Question: What are the imaging findings?
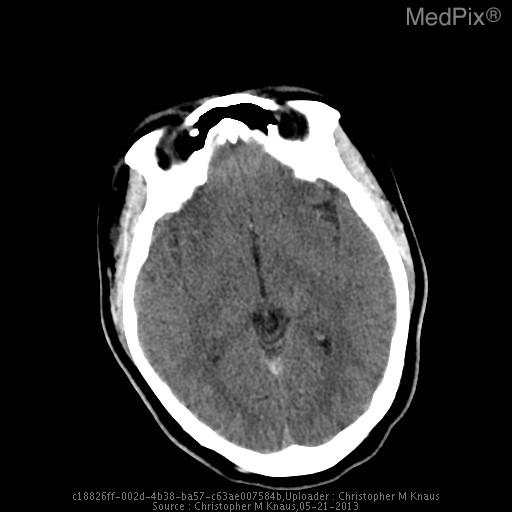
Answer: The imaging shows The vein of Galen, straight sinus, and dominant left transverse venous dural sinus are particularly hyperattenuating, and apparently prominent in caliber.

The superior sagittal sinus is notably less hyperattenuating and is normal in appearance.  The right transverse dural venous sinus is hypoplastic.

Gray/white matter discrimination is preserved.  There is no evidence for infarction or intracranial hemorrhage.  There are no brain masses or mass effect.  There is no hydrocephalus.

The skull is intact.  The partially imaged aerated portions of the skull base are free of significant effusions..

Impression: The vein of Galen, straight sinus, and dominant left transverse venous dural sinus are all particularly hyperattenuating and apparently prominent in caliber, all very concerning for thrombosis. The vein of Galen, straight sinus, and dominant left transverse
venous dural sinus are all particularly hyperattenuating and apparently prominent in caliber..